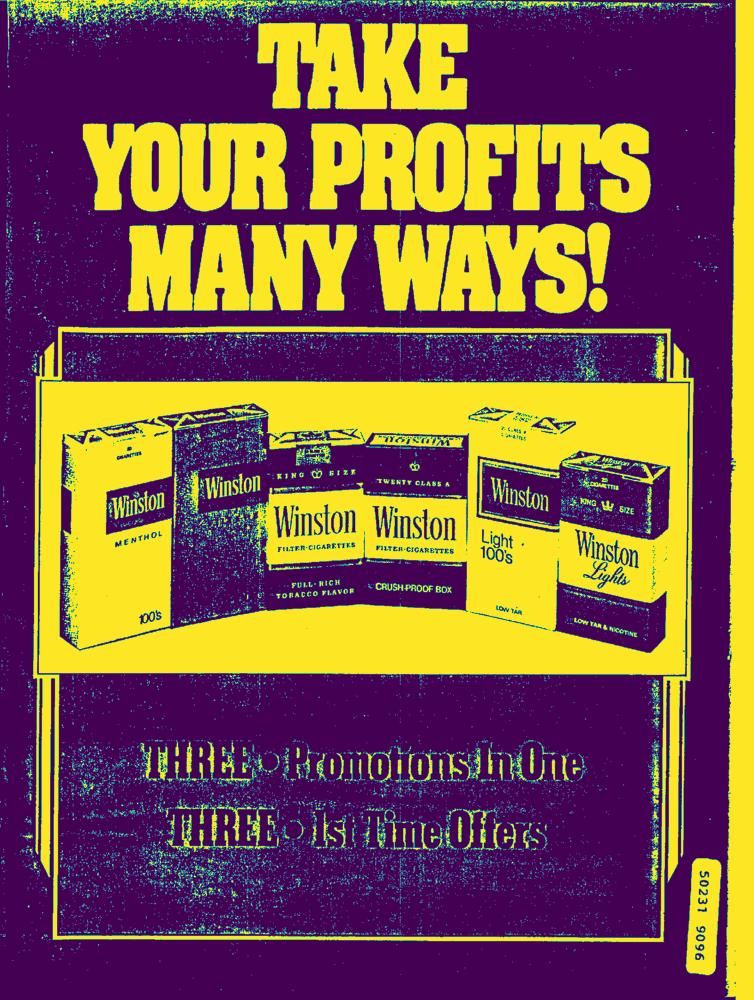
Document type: AD